Question: What appears to be the issue?
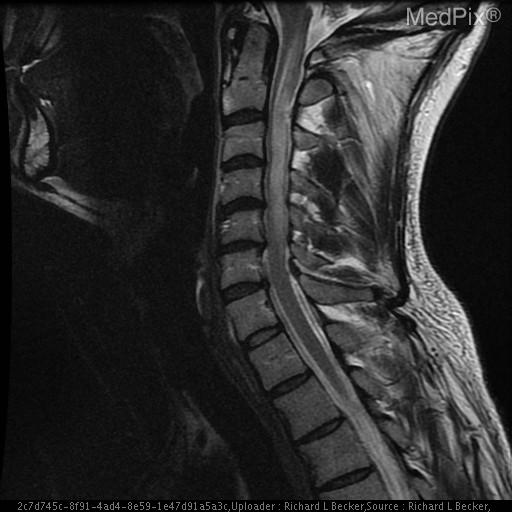
Answer: The findings suggest Focal, well-defined enhancing lesion in the posterior aspect of the cord at C2-C3, which replaces rather than displaces cord tissue.  Increased T2 signal within and thickening of the spinal cord from C1 to C5, consistent with surrounding edema. No involvement of adjacent bone or dura.. An area of increased T2 signal within the cervical spinal cord from the level of C1 to C5, tapering at each end, with thickening of the spinal cord in this region.. The patient might have a history of 43 y/o man evacuated from Africa with 1 month history of symptoms  – electric shock down the spine into the limbs with neck movement..